Question: What is the suspected problem?
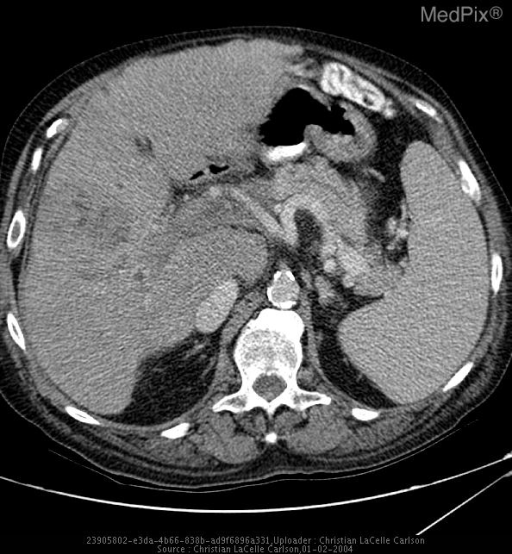
Answer: The findings suggest Near occlusive thrombosis is seen in the main portal vein with complete occlusion of the right portal vein, but trace contrast to the left portal vein.  There is no evidence of enhancement within the thrombus.  These findings suggest a bland thrombus.. CT of abdomen with contrast.  Near occlusive thrombosis is seen in the main portal vein with complete occlusion of the right portal vein, but trace contrast to the left portal vein.  There is no evidence of enhancement within the thrombus.  These findings suggest a bland thrombus.  NOte the large hypodense lesion with enhancing septations in the right lobe of the liver worrisome for progression of hepatic malignancy.. The patient might have a history of 71 year-old male three months post radio frequency ablation of liver malignancy..